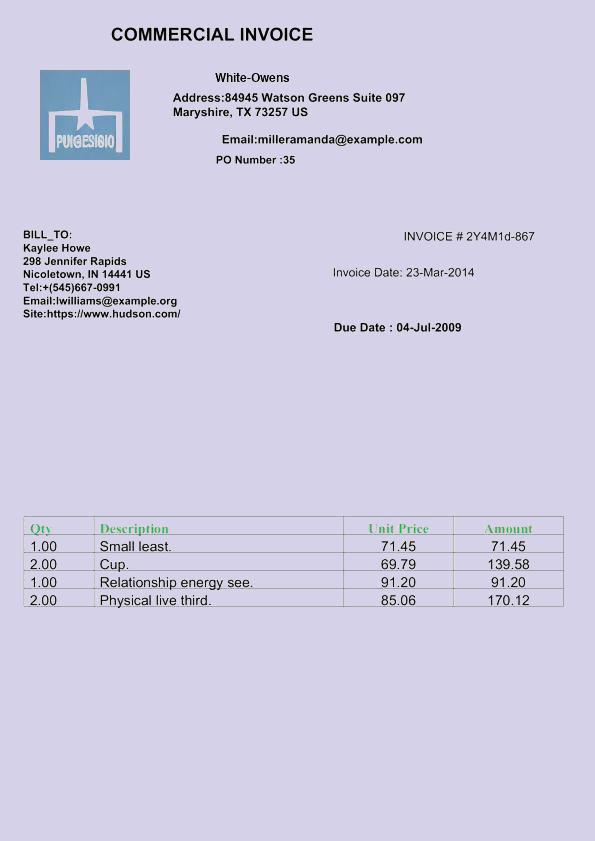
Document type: Invoice